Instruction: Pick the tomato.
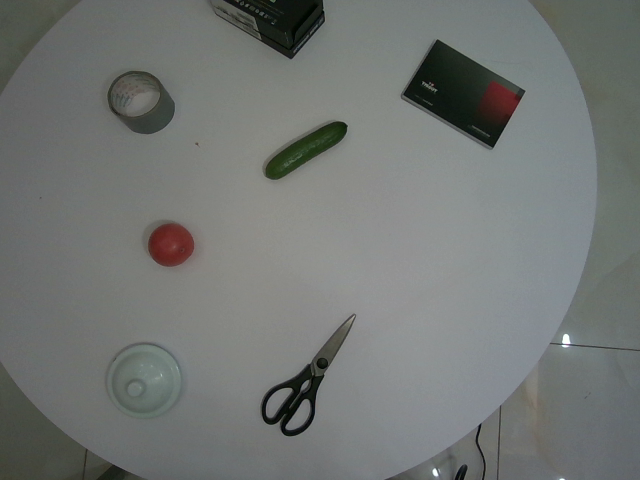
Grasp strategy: vertical